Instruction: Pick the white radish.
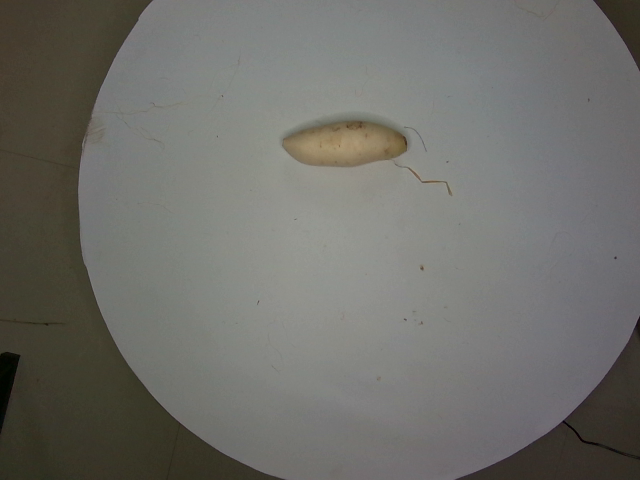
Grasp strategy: vertical